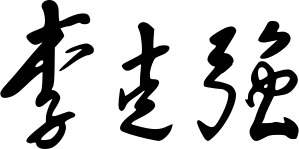
Signature of: li keqiang